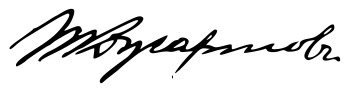
Signature of: teodosy dzhartov